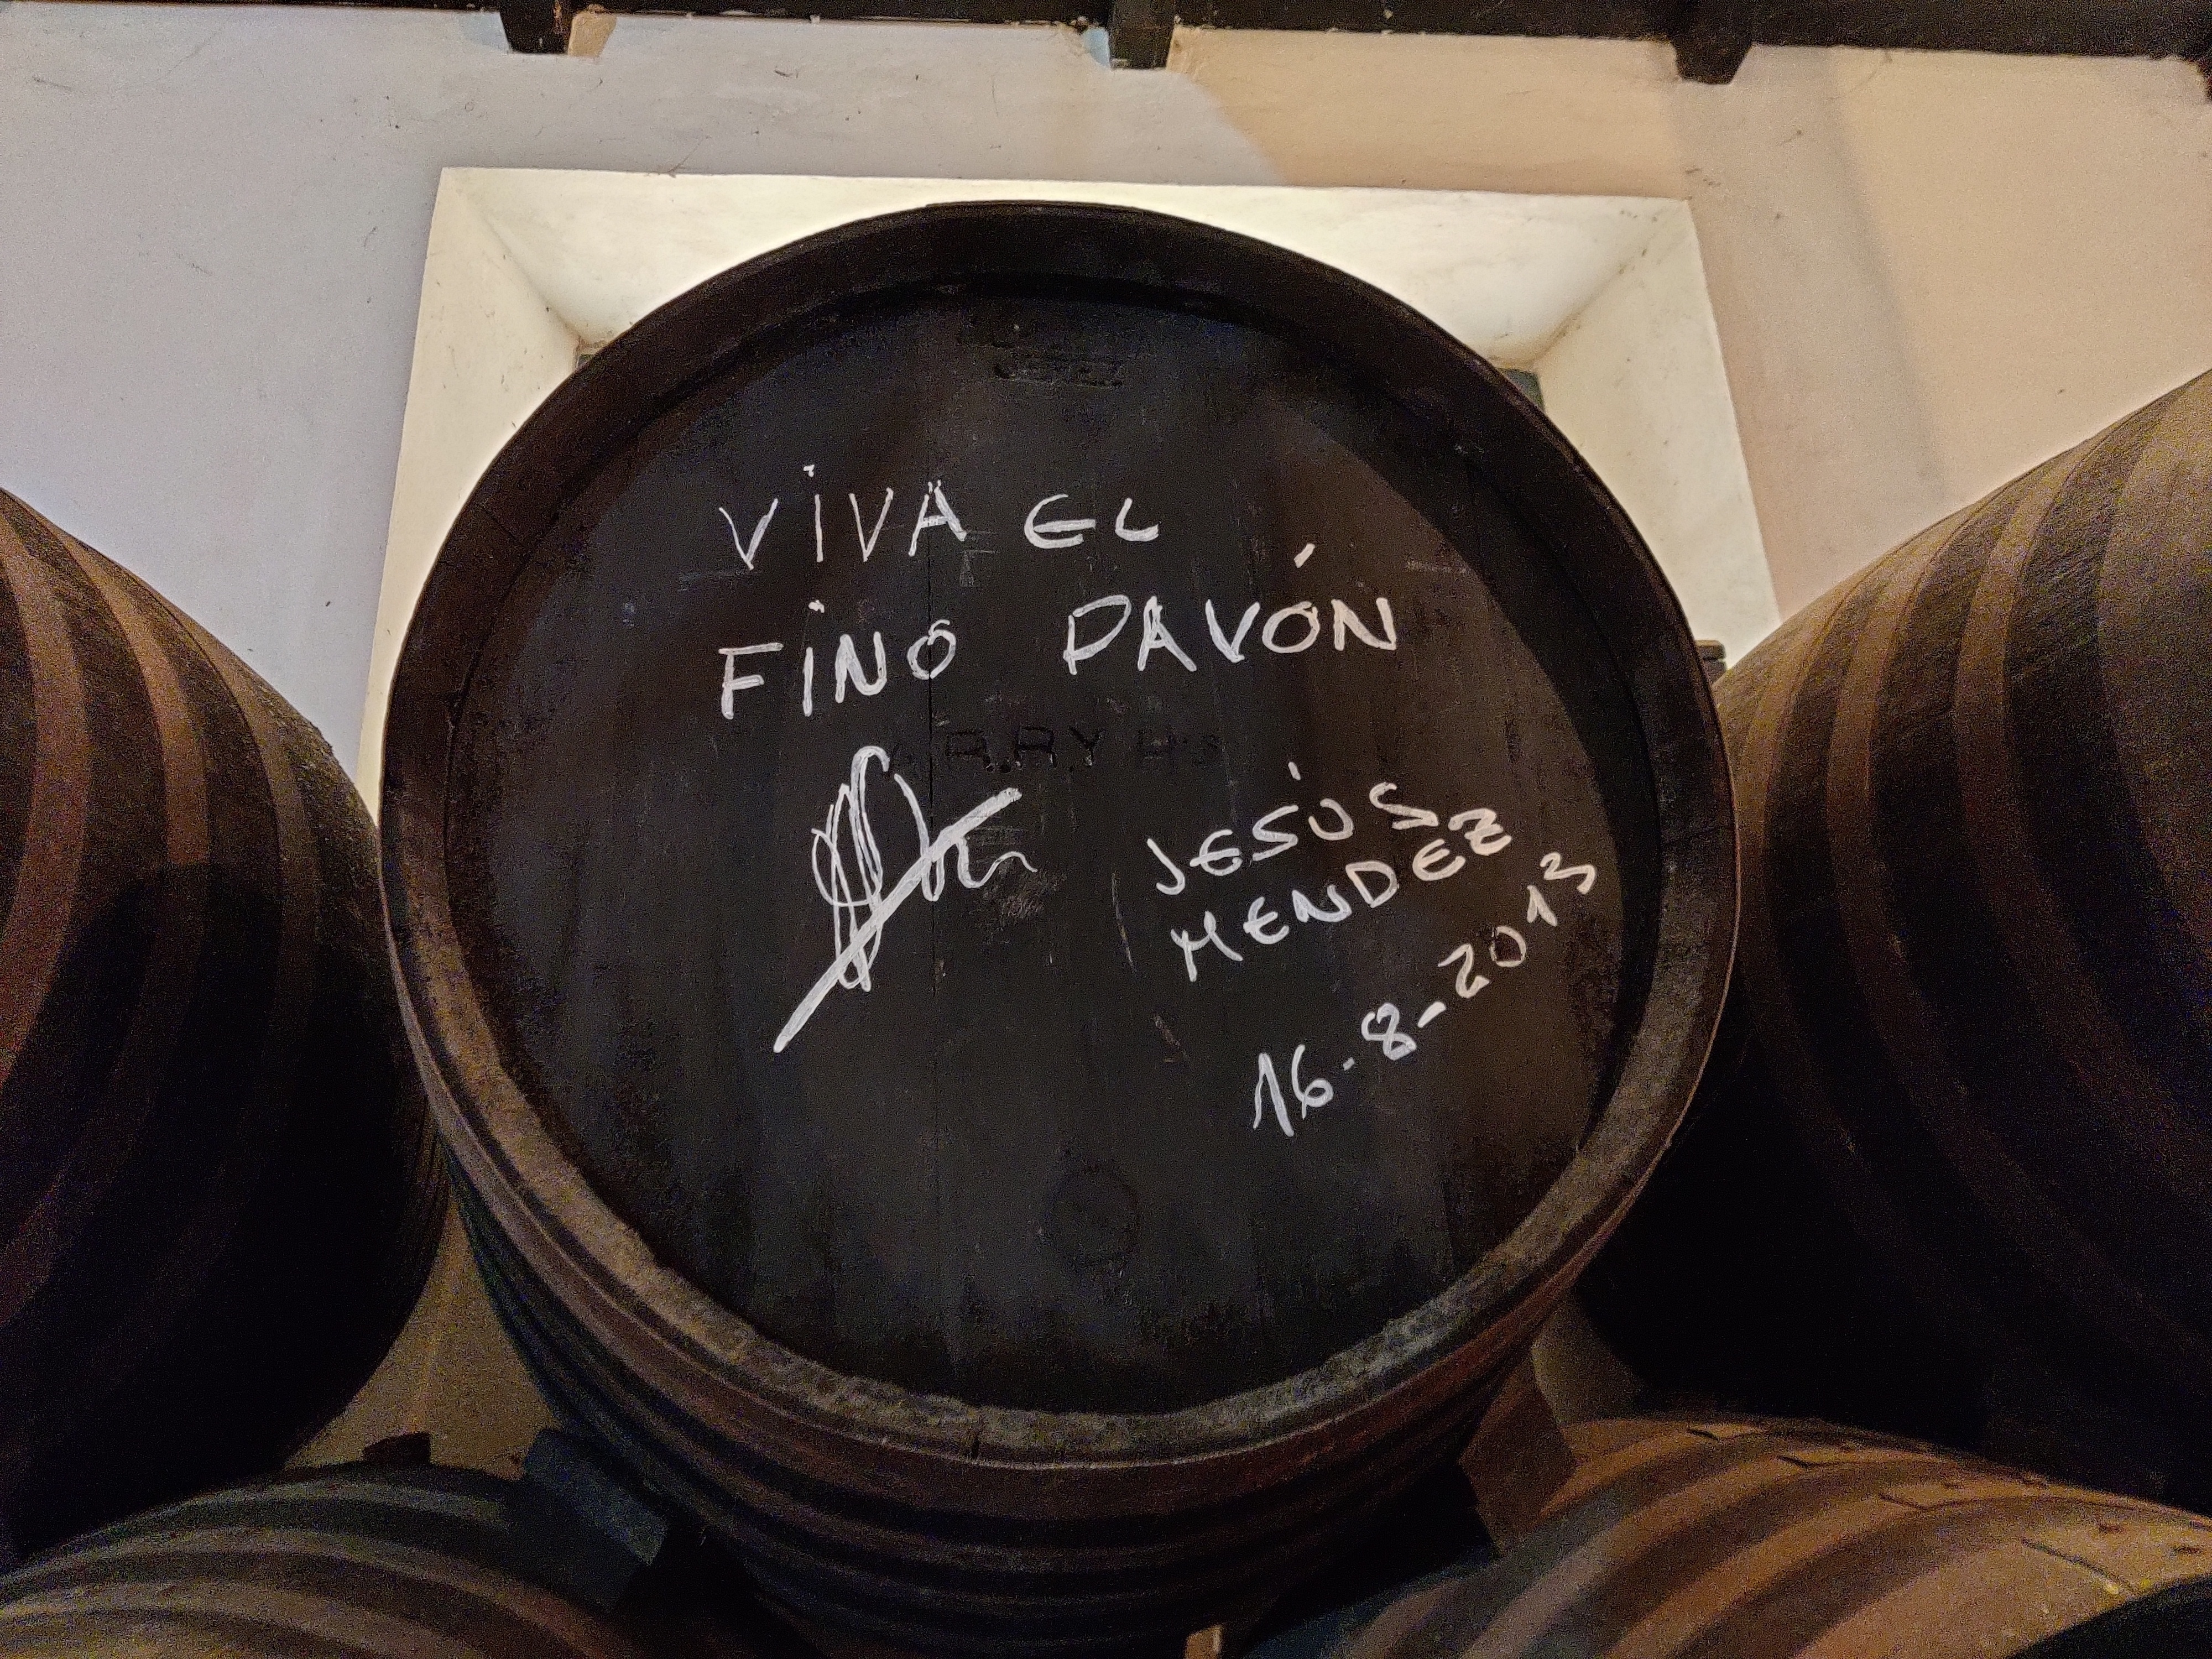
Signature of: jesús ruiz cabello